Question: What jurisdiction, city, or county is the document associated with?
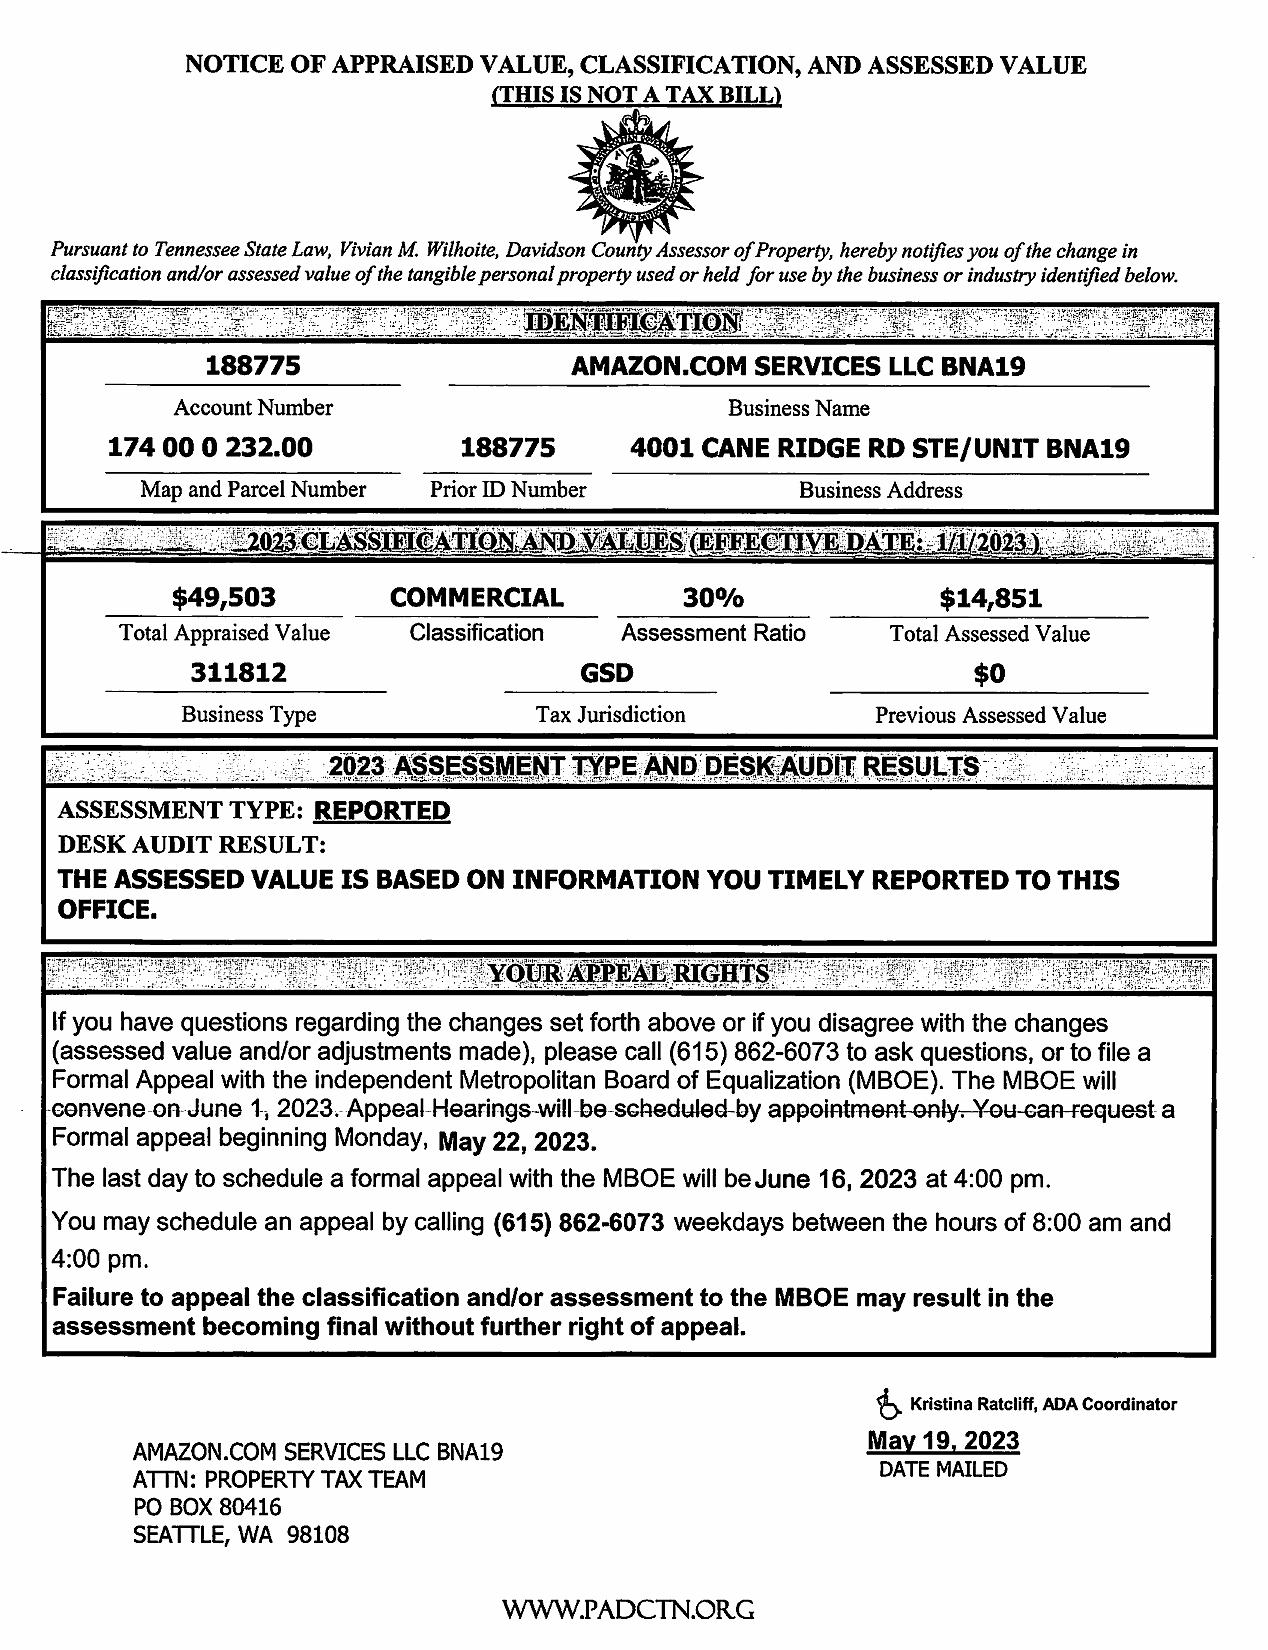
Answer: "Davidson County"